Question: What is the potential diagnosis?
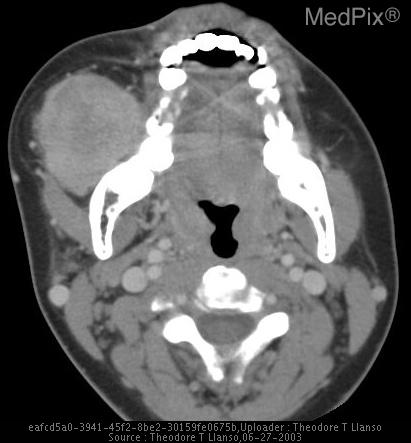
Answer: The possible diagnosis includes Juvenile Nasopharyngeal Angiofibroma (JNA)
Sarcoma
Meningioma.